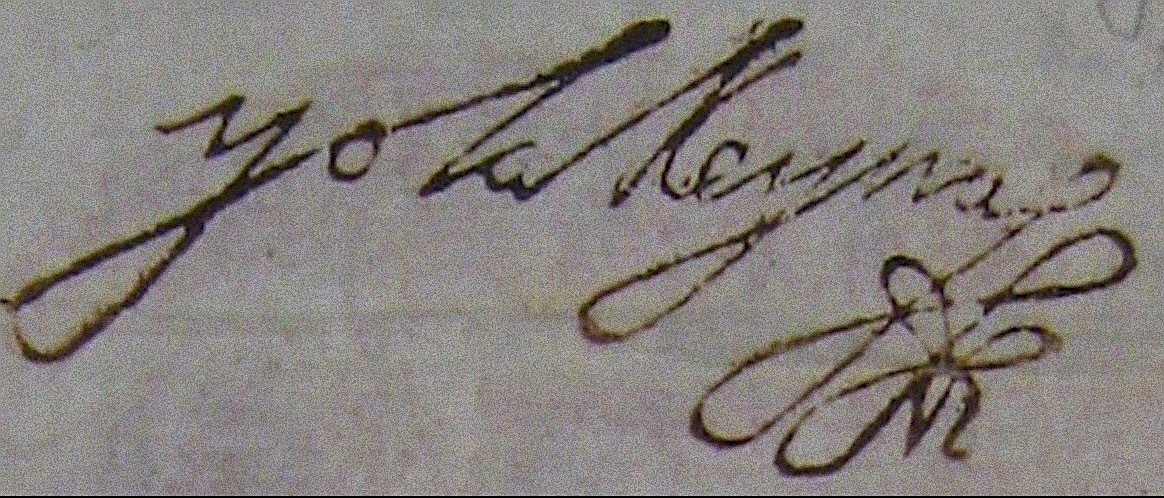
Signature of: mariana of austria